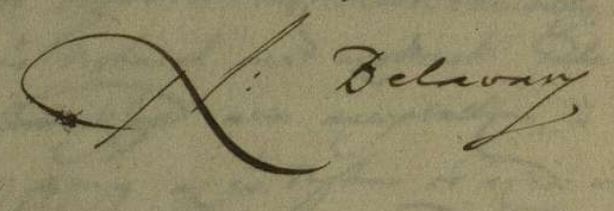
Signature of: miklós bélaváry